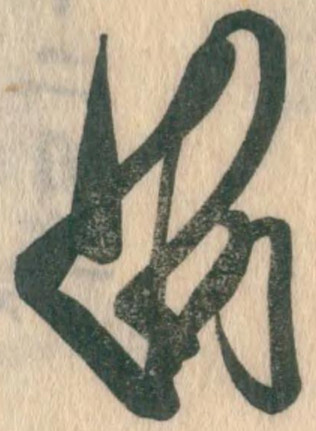
Signature of: minamoto no yoshitsune